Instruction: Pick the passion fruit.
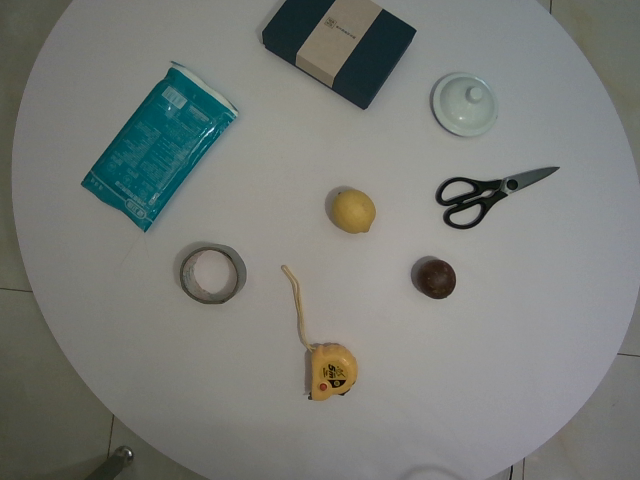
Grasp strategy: vertical